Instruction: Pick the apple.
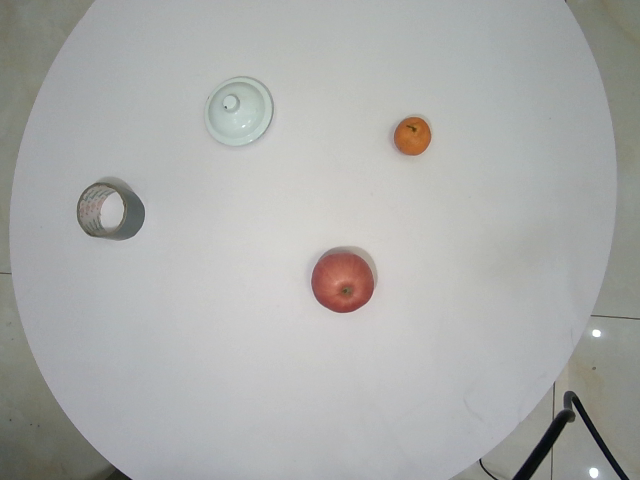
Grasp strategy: vertical